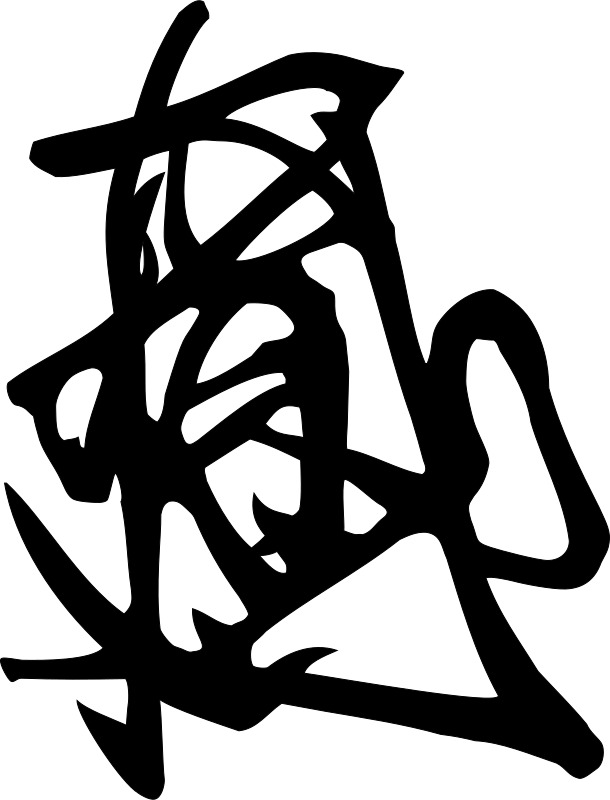
Signature of: atagi fuyuyasu